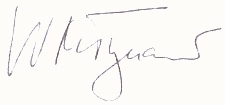
Signature of: wojciech młynarski